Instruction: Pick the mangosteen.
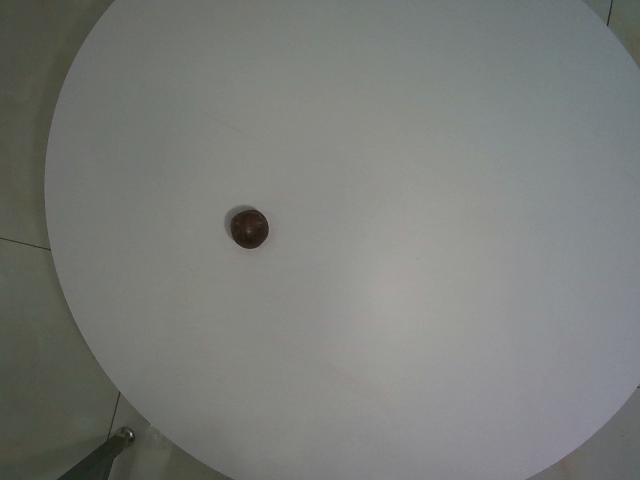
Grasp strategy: vertical